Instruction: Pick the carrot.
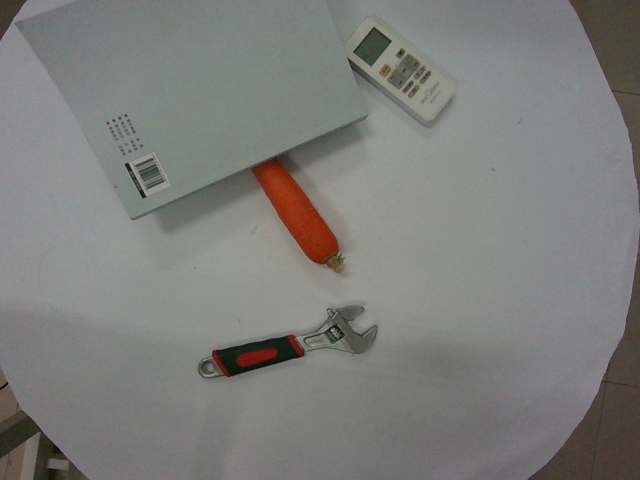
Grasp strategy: vertical